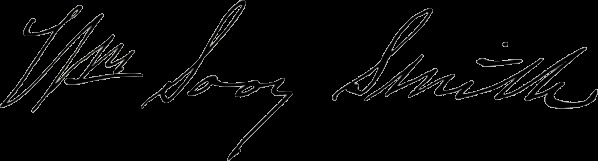
Signature of: william sooy smith